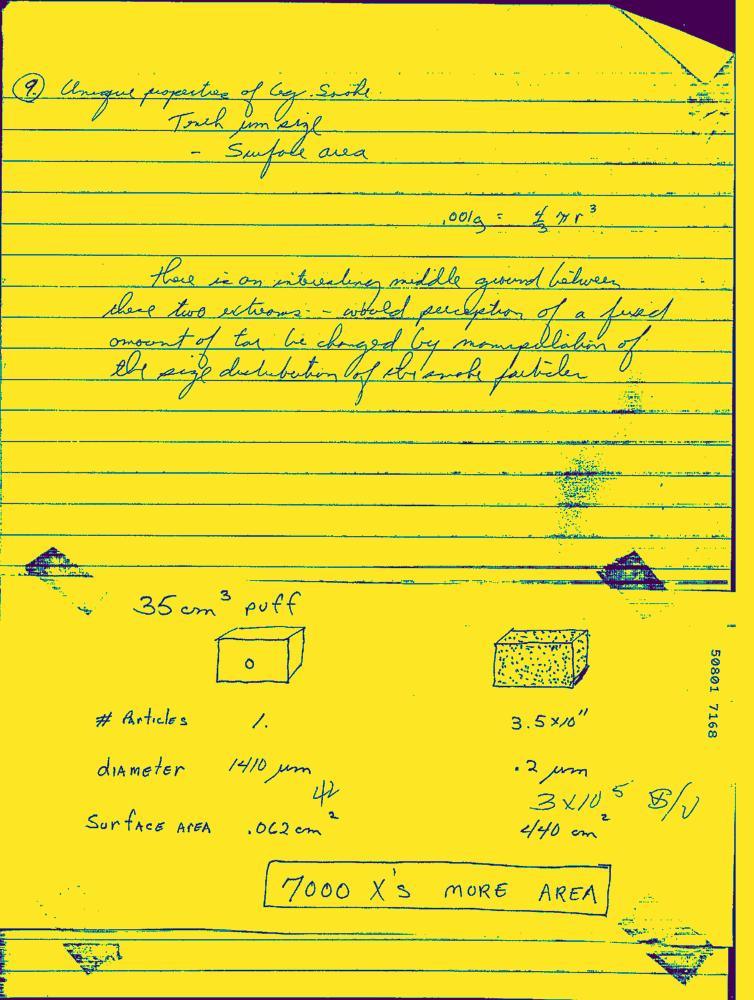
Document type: Hand-Written